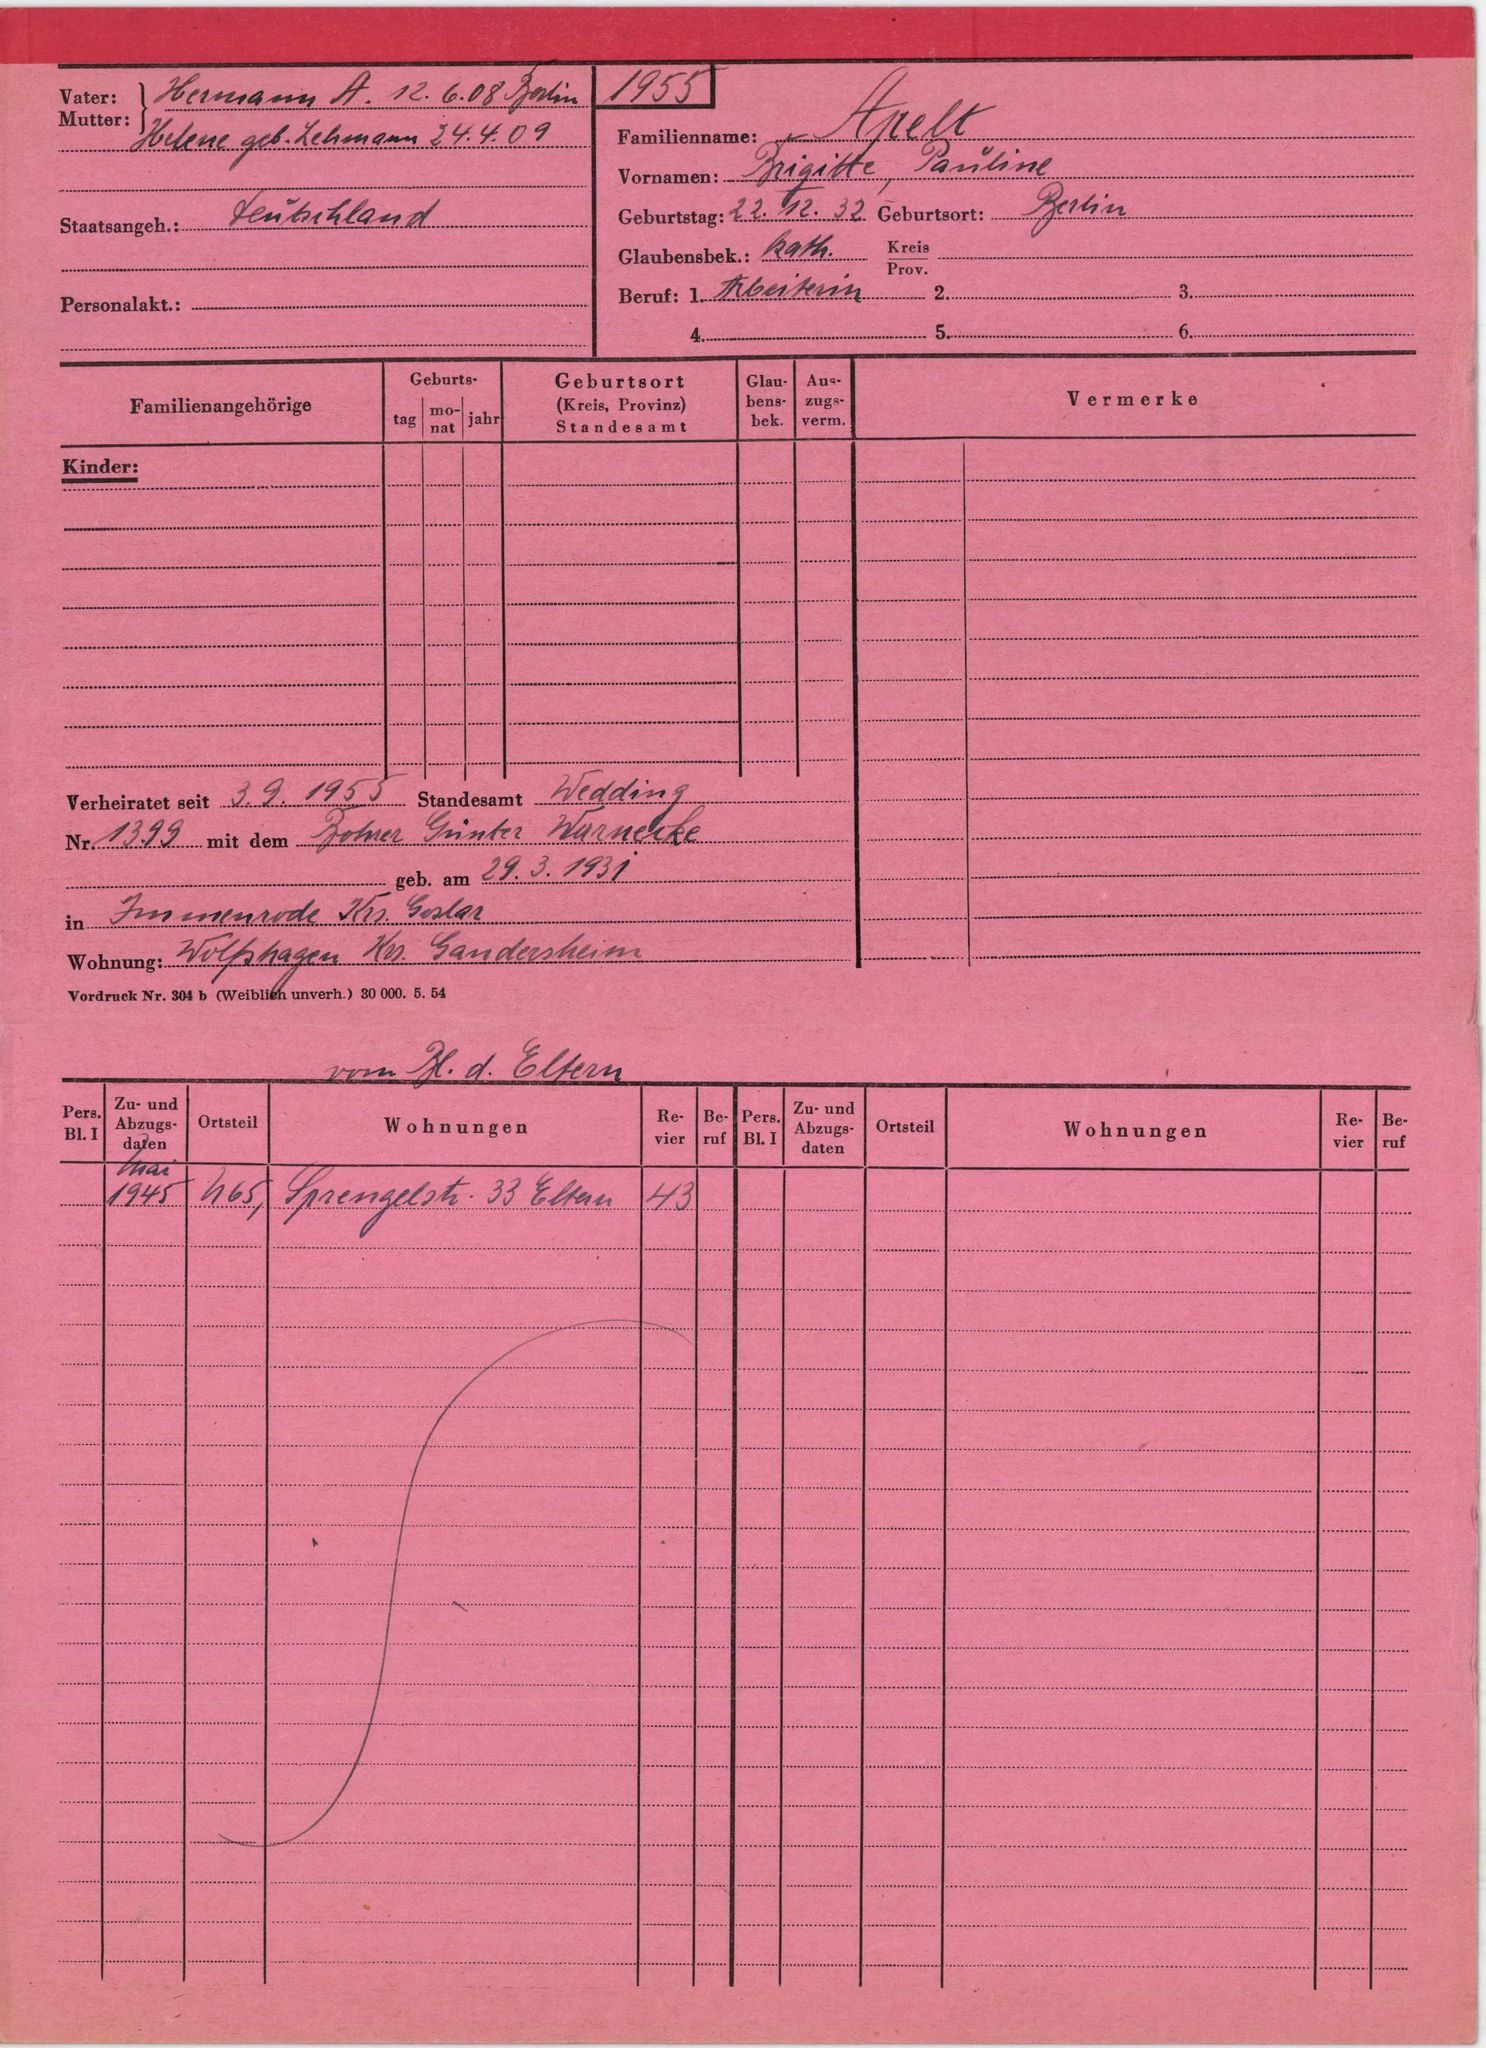
Apelt